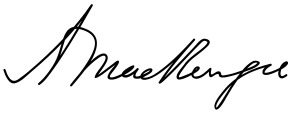
Signature of: alexander mackenzie